Question: Describe the condition in detail:
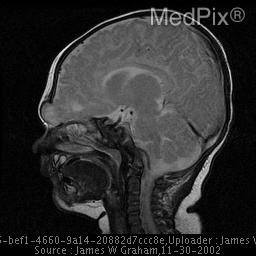
Answer: The disease is discussed as: Congenital lesions of the sinonasal cavity represent anomalies of invagination of the neural plate. In both encephaloceles and nasal gliomas, brain tissue becomes “trapped” by closing bony growth plates (more precisely, it is a failure of adequate regression of the dermal connection).  Encephaloceles maintain a CSF connection to the brain. They are categorized as extranasal (frontonasal) if they extend through the fonticulus nasofrontalis, and intranasal if they extend through the ethmoidal plate (nasoethmoidal). The isolated non-functional neuronal matter is isointense to brain on CT. On MR it is iso- to hypointense on T1 weighted images and hyperintense on T2 weighted images secondary to gliosis, but lacks contrast enhancement. Encephaloceles are associated with other craniofacial abnormalities and anomalies of the corpus callosum.

Nasal gliomas are not true glial tumors. They are similar to encephaloceles in that they represent isolated neuronal matter to due failures in regression during development, but the connection to the intracranial contents is limited to a fibrous band. They too are classified as intra- or extranasal. Interestingly, extranasal gliomas are neither truly nasal nor truly gliomas.

Dermoid cysts represent trapped ecto- and mesoderm.  The patient often has a pit in the middle of the nose. An intracranial connection is maintained in 25% of lesions, placing the patient at risk for osteomyelitis, meningitis and cerebral abscess should they become infected. Sinus tracts maintain a connection to a dermoid cyst, and uncommonly to the brain.

This case represents a frontonasal encephalocele. The bony defect (fonticulus nasofrontalis) is best visualized on CT. MR confirms a connection to the brain parenchyma, with typical findings of gliosis but not enhancement in the non-functioning neuronal tissue. Treatment involves surgical reduction of the tissue, with placement of a dural patch over the defect; it is not excised.